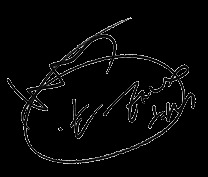
Signature of: hani